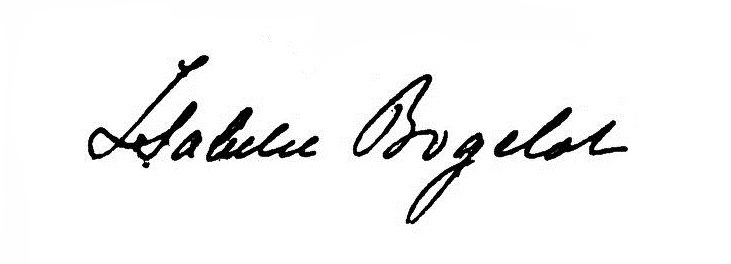
Signature of: isabelle bogelot